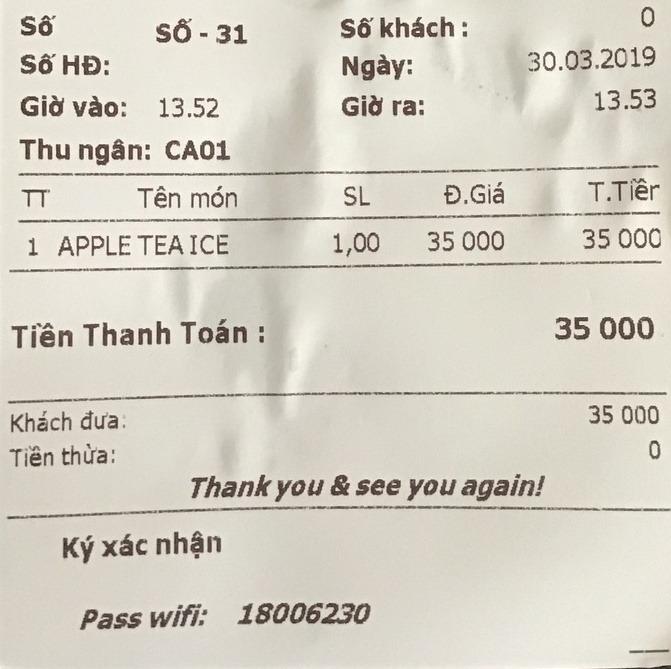
Số sỗ - 31 Số khách : 0
Số HĐ: Ngày: 30.03.2019
Giờ vào: 13.52 Giờ ra: 13.53
Thu ngân: CA01

<table>
<tr>
<th>TT</th>
<th>Tên món</th>
<th>SL</th>
<th>Đ.Giá</th>
<th>T.Tiền</th>
</tr>
<tr>
<td>1</td>
<td>APPLE TEA ICE</td>
<td>1,00</td>
<td>35 000</td>
<td>35 000</td>
</tr>
</table>

Tiền Thanh Toán : 35 000

Khách đưa: 35 000
Tiền thừa: 0

Thank you & see you again!

Ký xác nhận

Pass wifi: 18006230